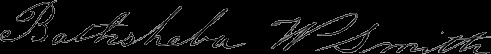
Signature of: bathsheba w smith